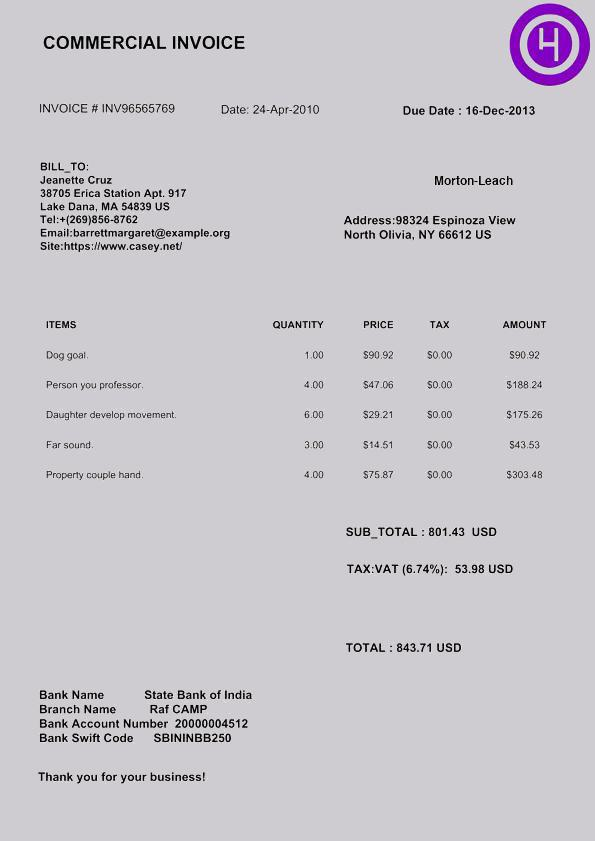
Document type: Invoice